Question: Which state is mentioned in the document?
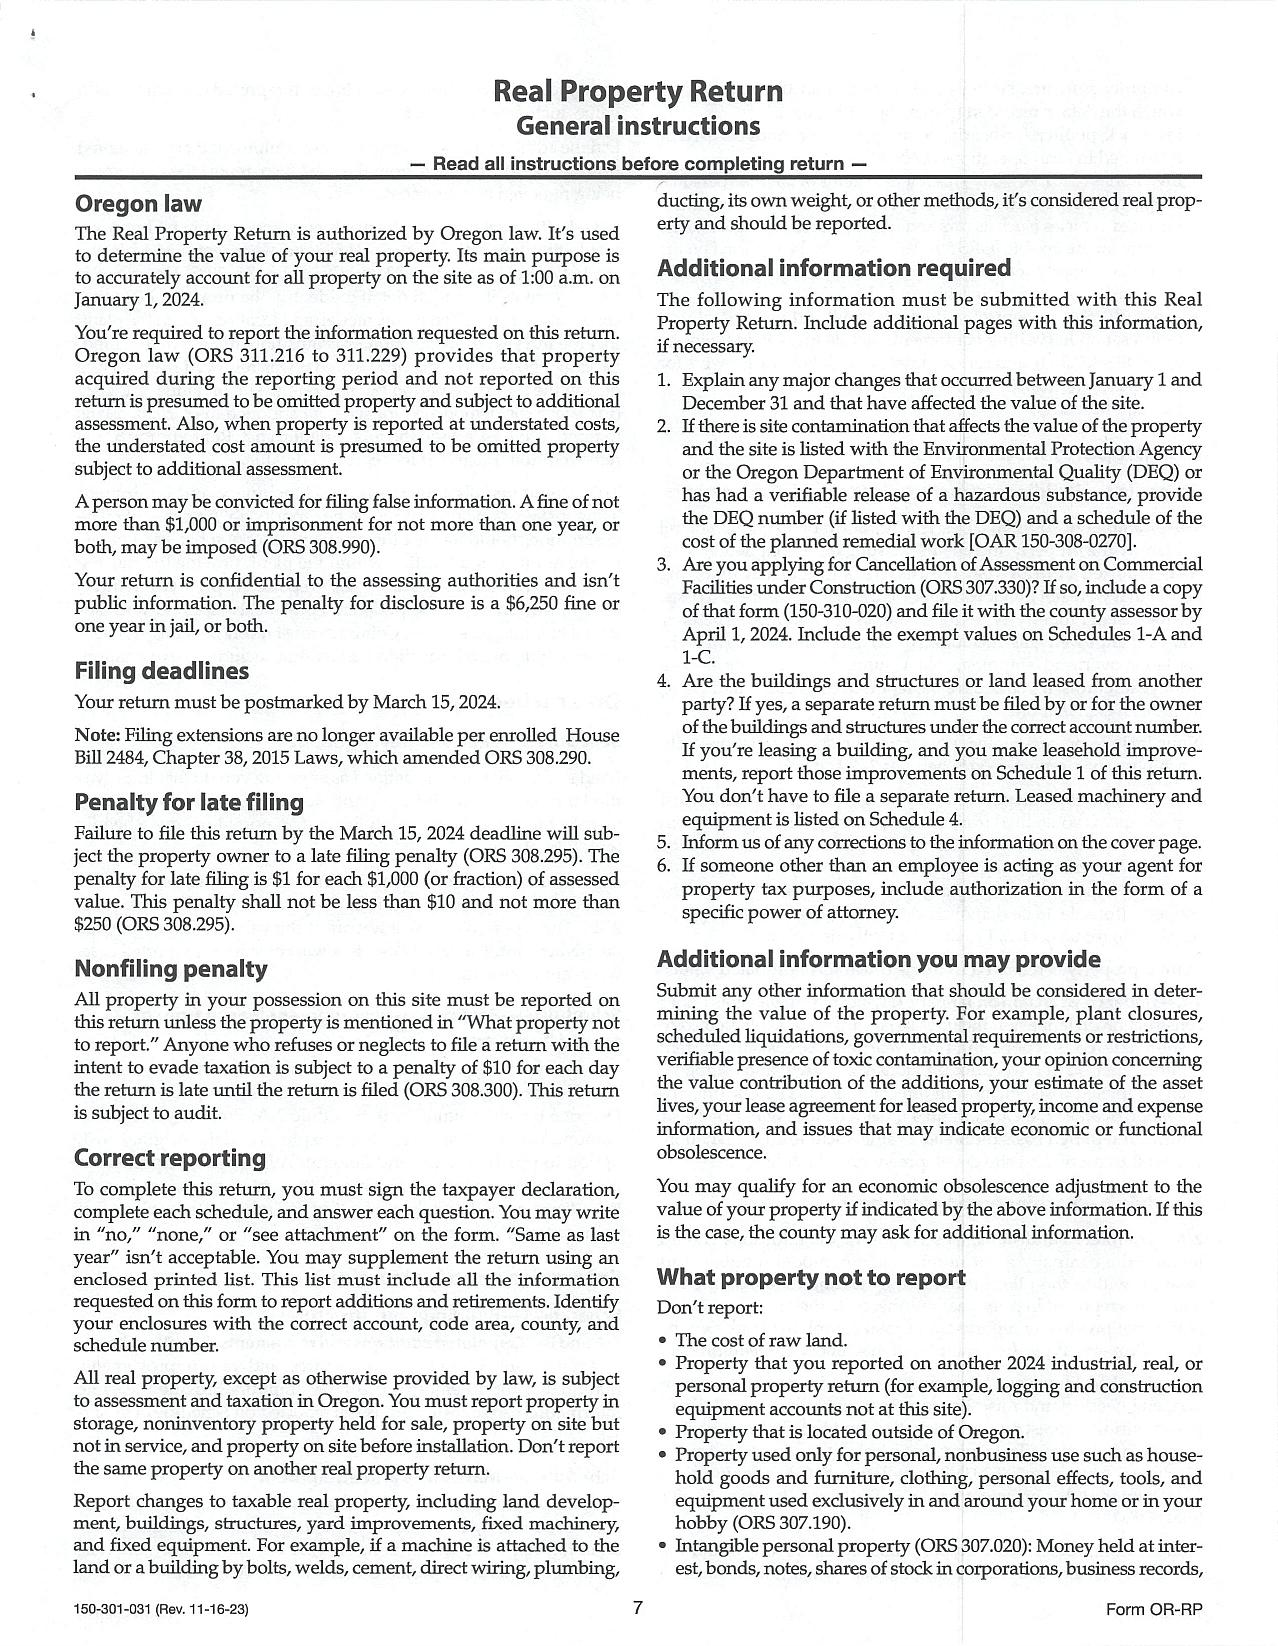
Answer: "Oregon"